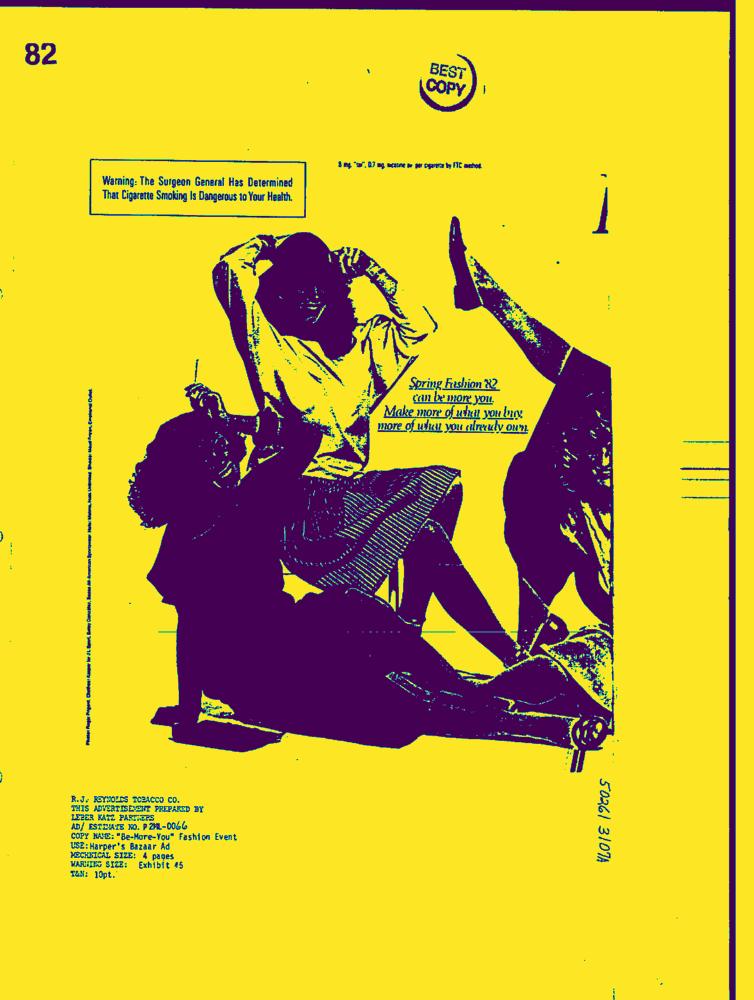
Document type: AD